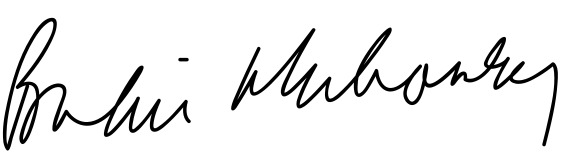
Signature of: brian mulroney